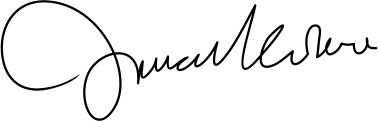
Signature of: ismail kadare